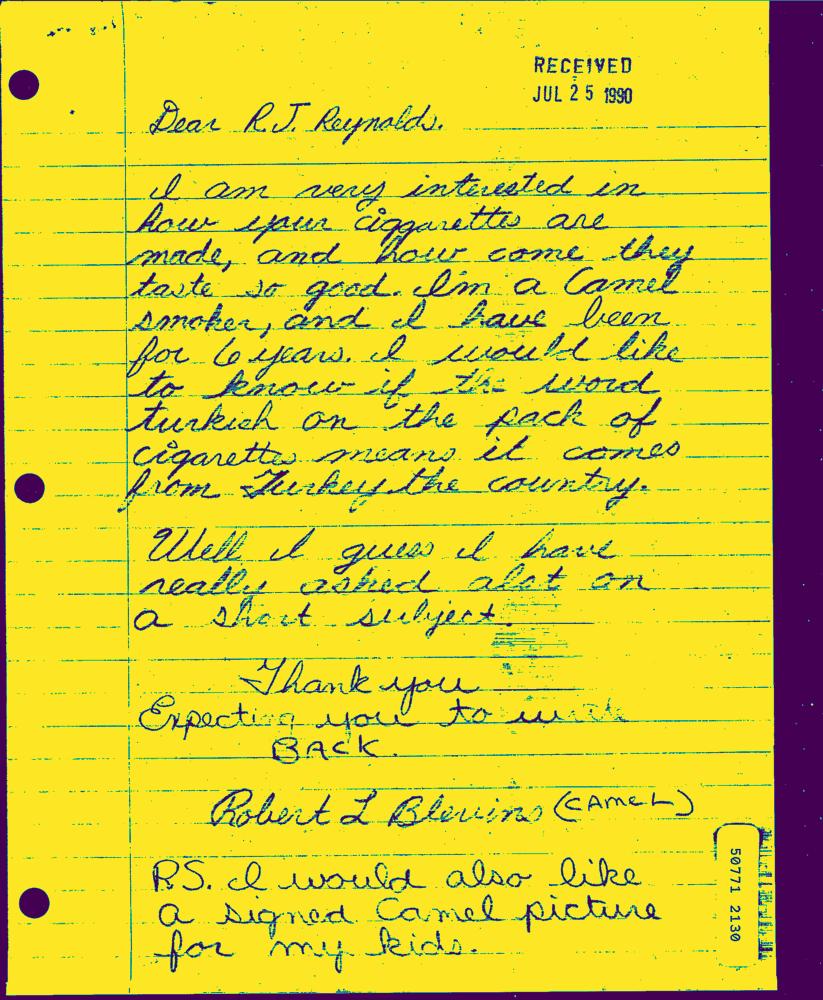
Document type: Hand-Written